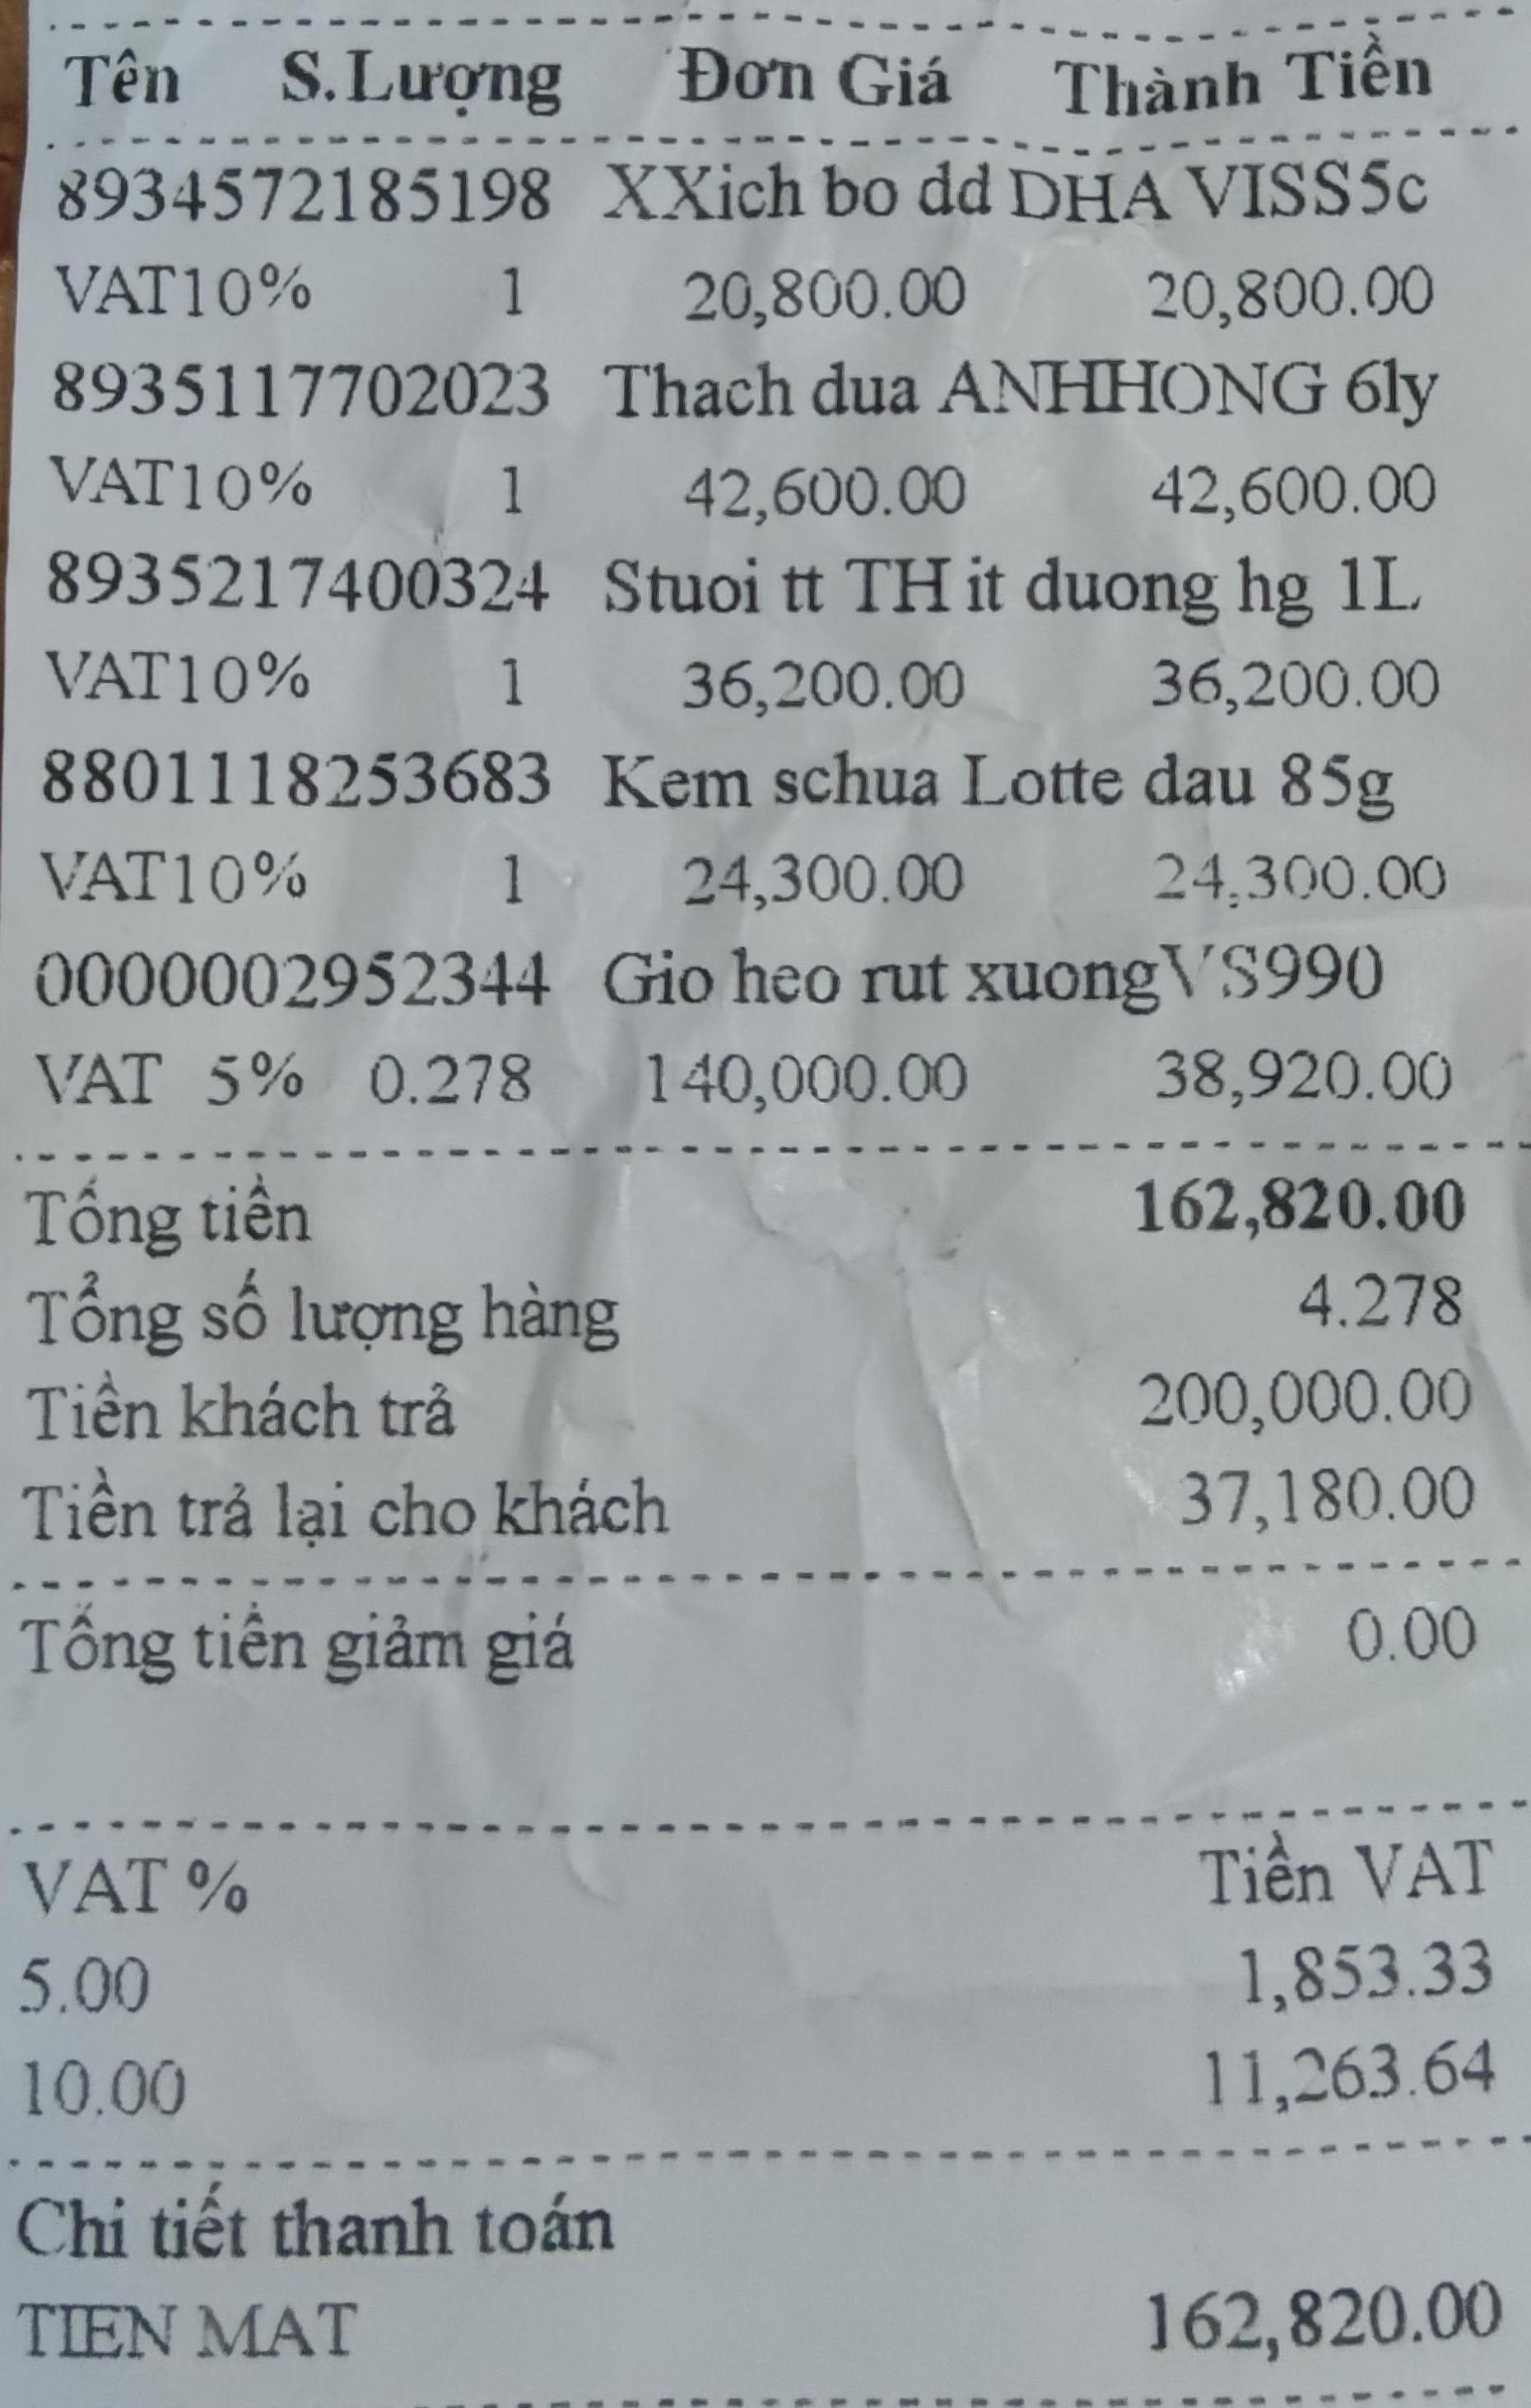
<table>
<tr>
<th>Tên</th>
<th>S.Lượng</th>
<th>Đơn Giá</th>
<th>Thành Tiền</th>
</tr>
<tr>
<td>8934572185198 XXich bo dd DHA VISS5c VAT10%</td>
<td>1</td>
<td>20,800.00</td>
<td>20,800.00</td>
</tr>
<tr>
<td>8935117702023 Thach dua ANHHONG 6ly VAT10%</td>
<td>1</td>
<td>42,600.00</td>
<td>42,600.00</td>
</tr>
<tr>
<td>8935217400324 Stuoi tt TH it duong hg 1L VAT10%</td>
<td>1</td>
<td>36,200.00</td>
<td>36,200.00</td>
</tr>
<tr>
<td>8801118253683 Kem schua Lotte dau 85g VAT10%</td>
<td>1</td>
<td>24,300.00</td>
<td>24,300.00</td>
</tr>
<tr>
<td>0000002952344 Gio heo rut xuongVS990 VAT 5%</td>
<td>0.278</td>
<td>140,000.00</td>
<td>38,920.00</td>
</tr>
</table>

Tổng tiền 162,820.00
Tổng số lượng hàng 4.278
Tiền khách trả 200,000.00
Tiền trả lại cho khách 37,180.00
Tổng tiền giảm giá 0.00

VAT % Tiền VAT
5.00 1,853.33
10.00 11,263.64

Chi tiết thanh toán
TIEN MAT 162,820.00